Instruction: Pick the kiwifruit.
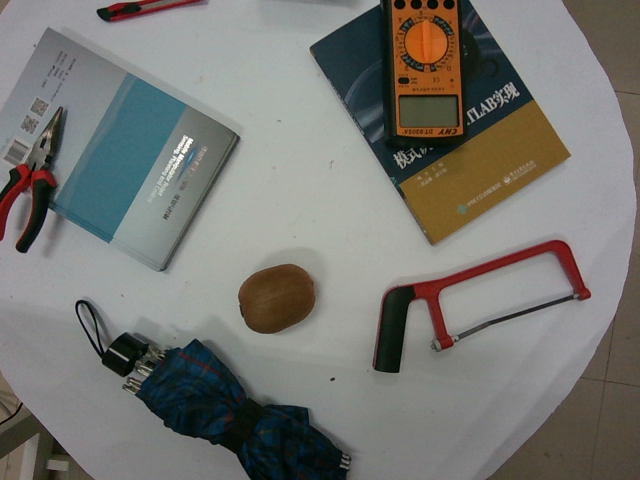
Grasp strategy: vertical